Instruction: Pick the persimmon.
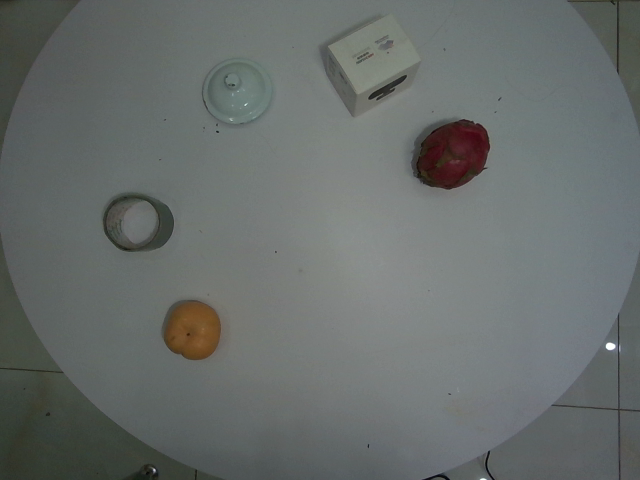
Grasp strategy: vertical